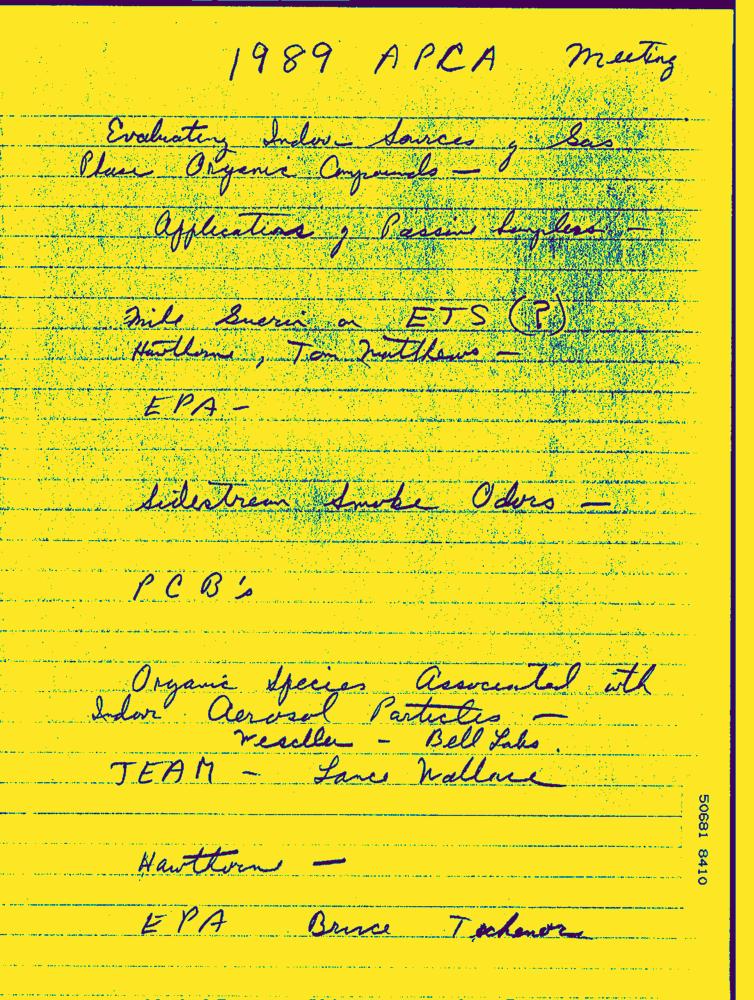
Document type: Hand-Written